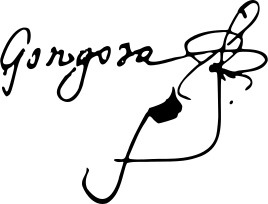
Signature of: luis de góngora